Question: What is the main concern?
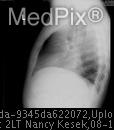
Answer: The findings suggest Chest PA: Descending aorta shadow obscured by retrocardiac opacity.
Chest Lat: Abnormal soft tissue density in a retrocardiac position obscuring the posterior border of left ventricle.

CT: Dilated esophagus with air contrast level extending from the thoracic inlet to the diaphragm. Lower images show surgical clips.. Chest lateral. The patient might have a history of 46-year-old Caucasian male with a history of squamous cell carcinoma of the middle third of the esophagus in 2001. Pt is s/p transhiatal esophagectomy and chemoradiation and neoadjuvant chemotherapy. Here for follow-up and screening for recurrence..